Question: What was observed in the imaging?
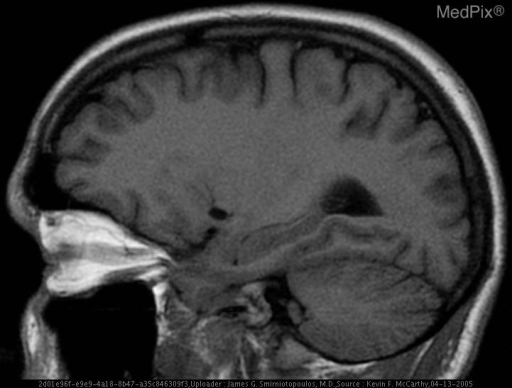
Answer: The imaging shows Small cystic lesion in the medial left temporal lobe with signal that follows CSF on all sequences. Well defined water signal lesion in the inferior left frontal lobe.  This is most consistent with a dilated Virchow-Robin space..